Question: What is the potential diagnosis?
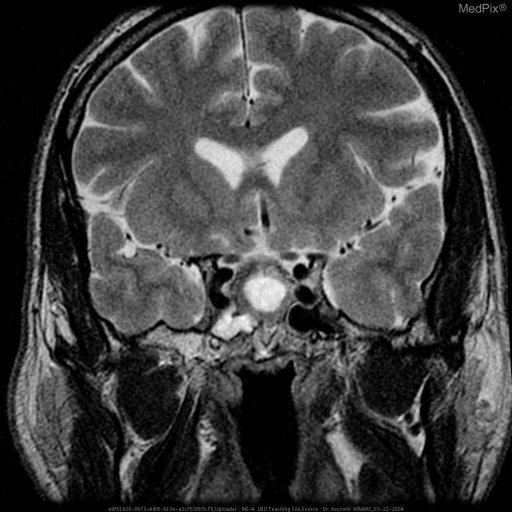
Answer: The possible diagnosis includes Arachnoid cyst
Rathke’s cleft cyst
partially empty sella turcica.